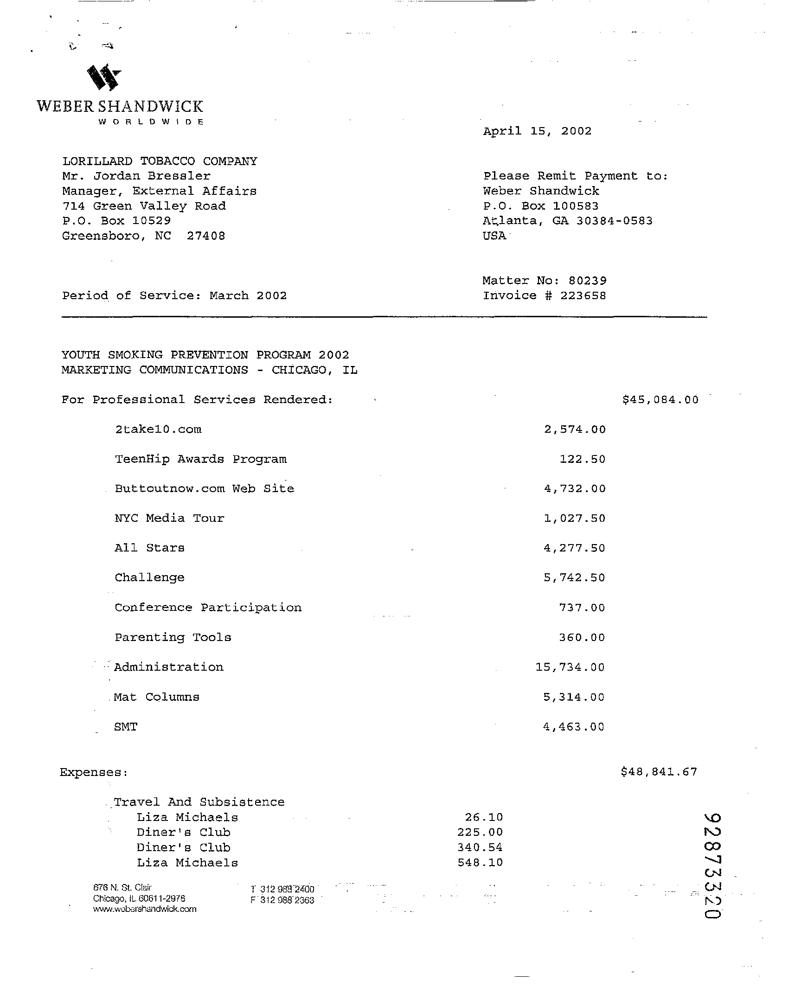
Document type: Invoice